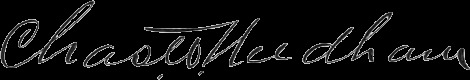
Signature of: charles willis needham